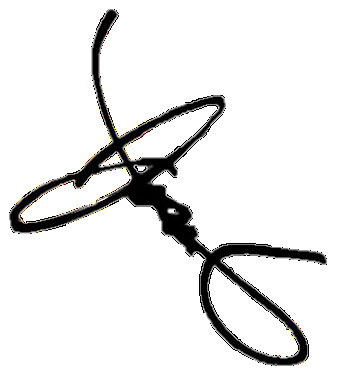
Signature of: josie canseco